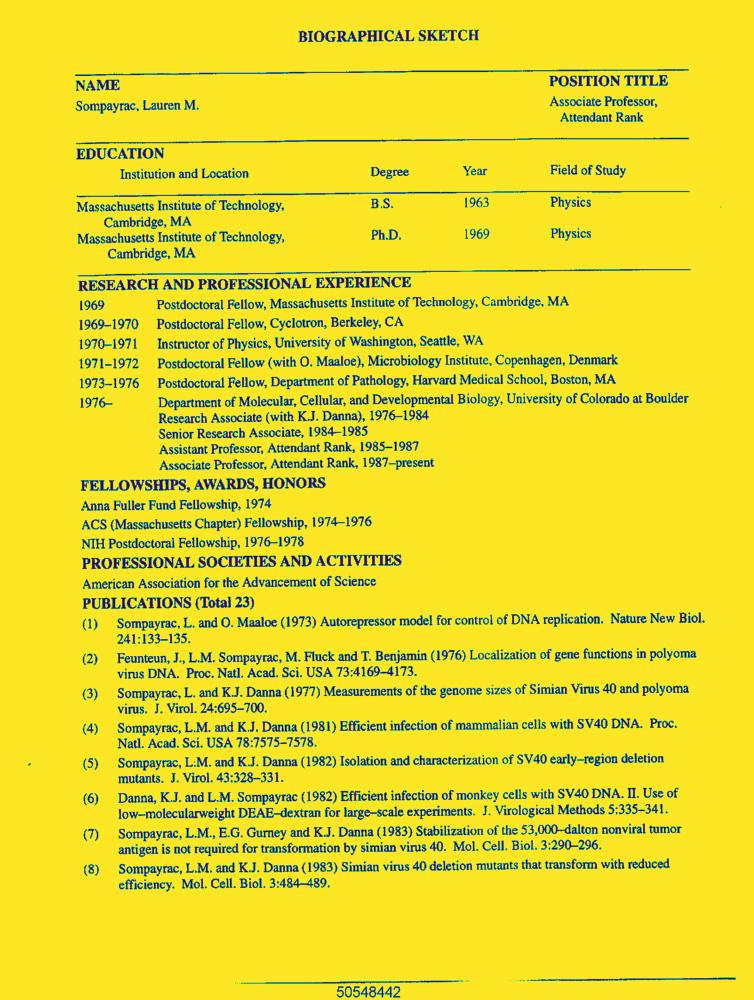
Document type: Resume-Doc